Question: What is the name of the tenant mentioned in the document?
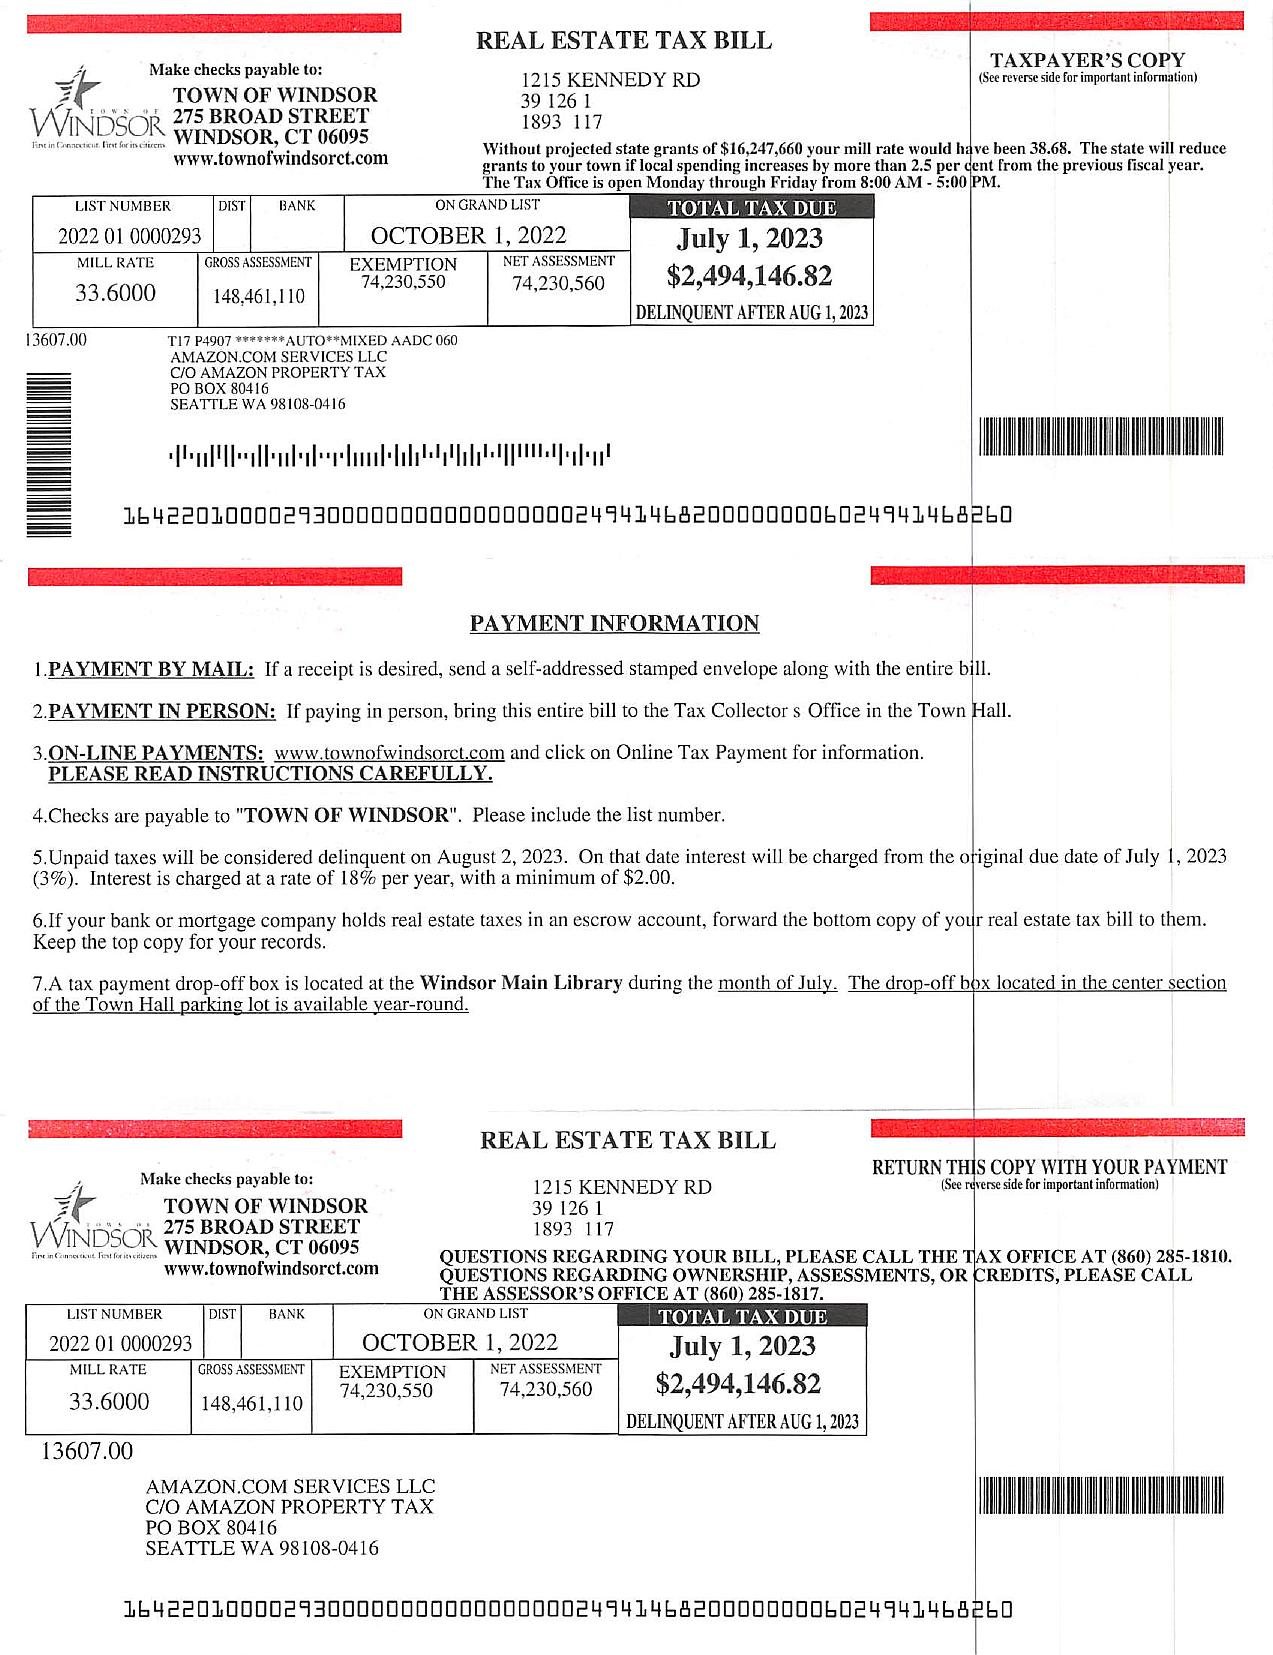
Answer: "AMAZON.COM SERVICES LLC"